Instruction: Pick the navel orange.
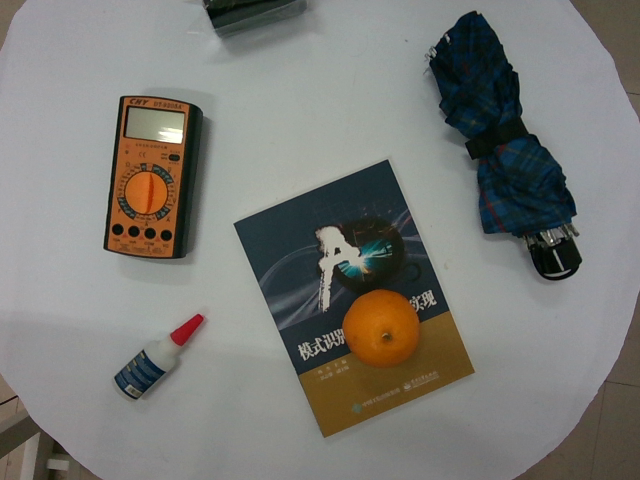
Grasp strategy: vertical